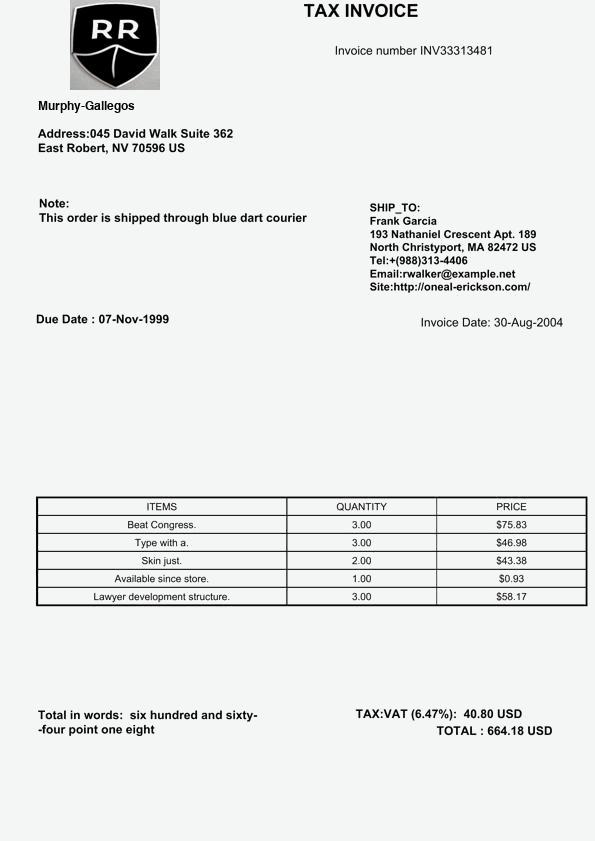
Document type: Invoice